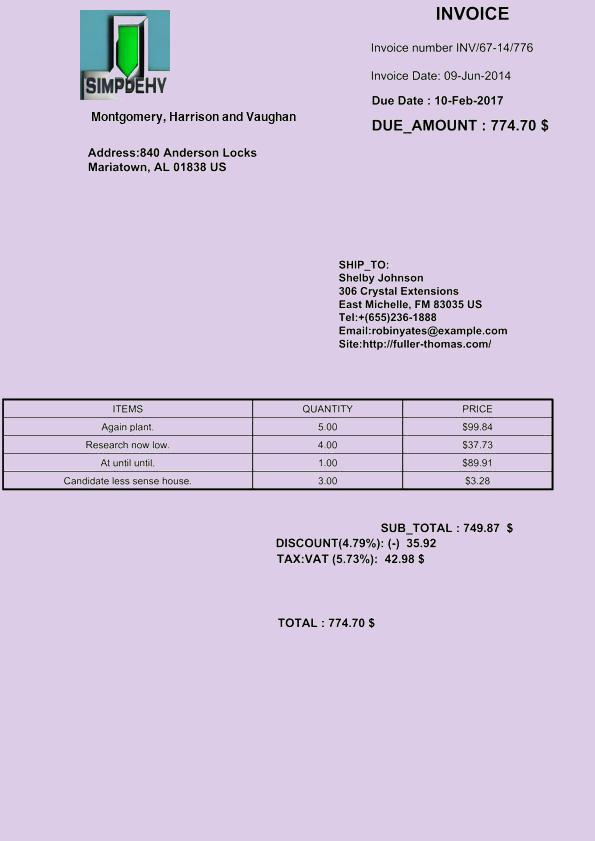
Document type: Invoice